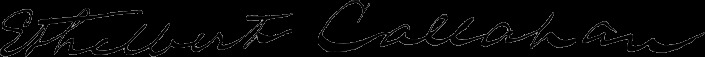
Signature of: ethelbert callahan